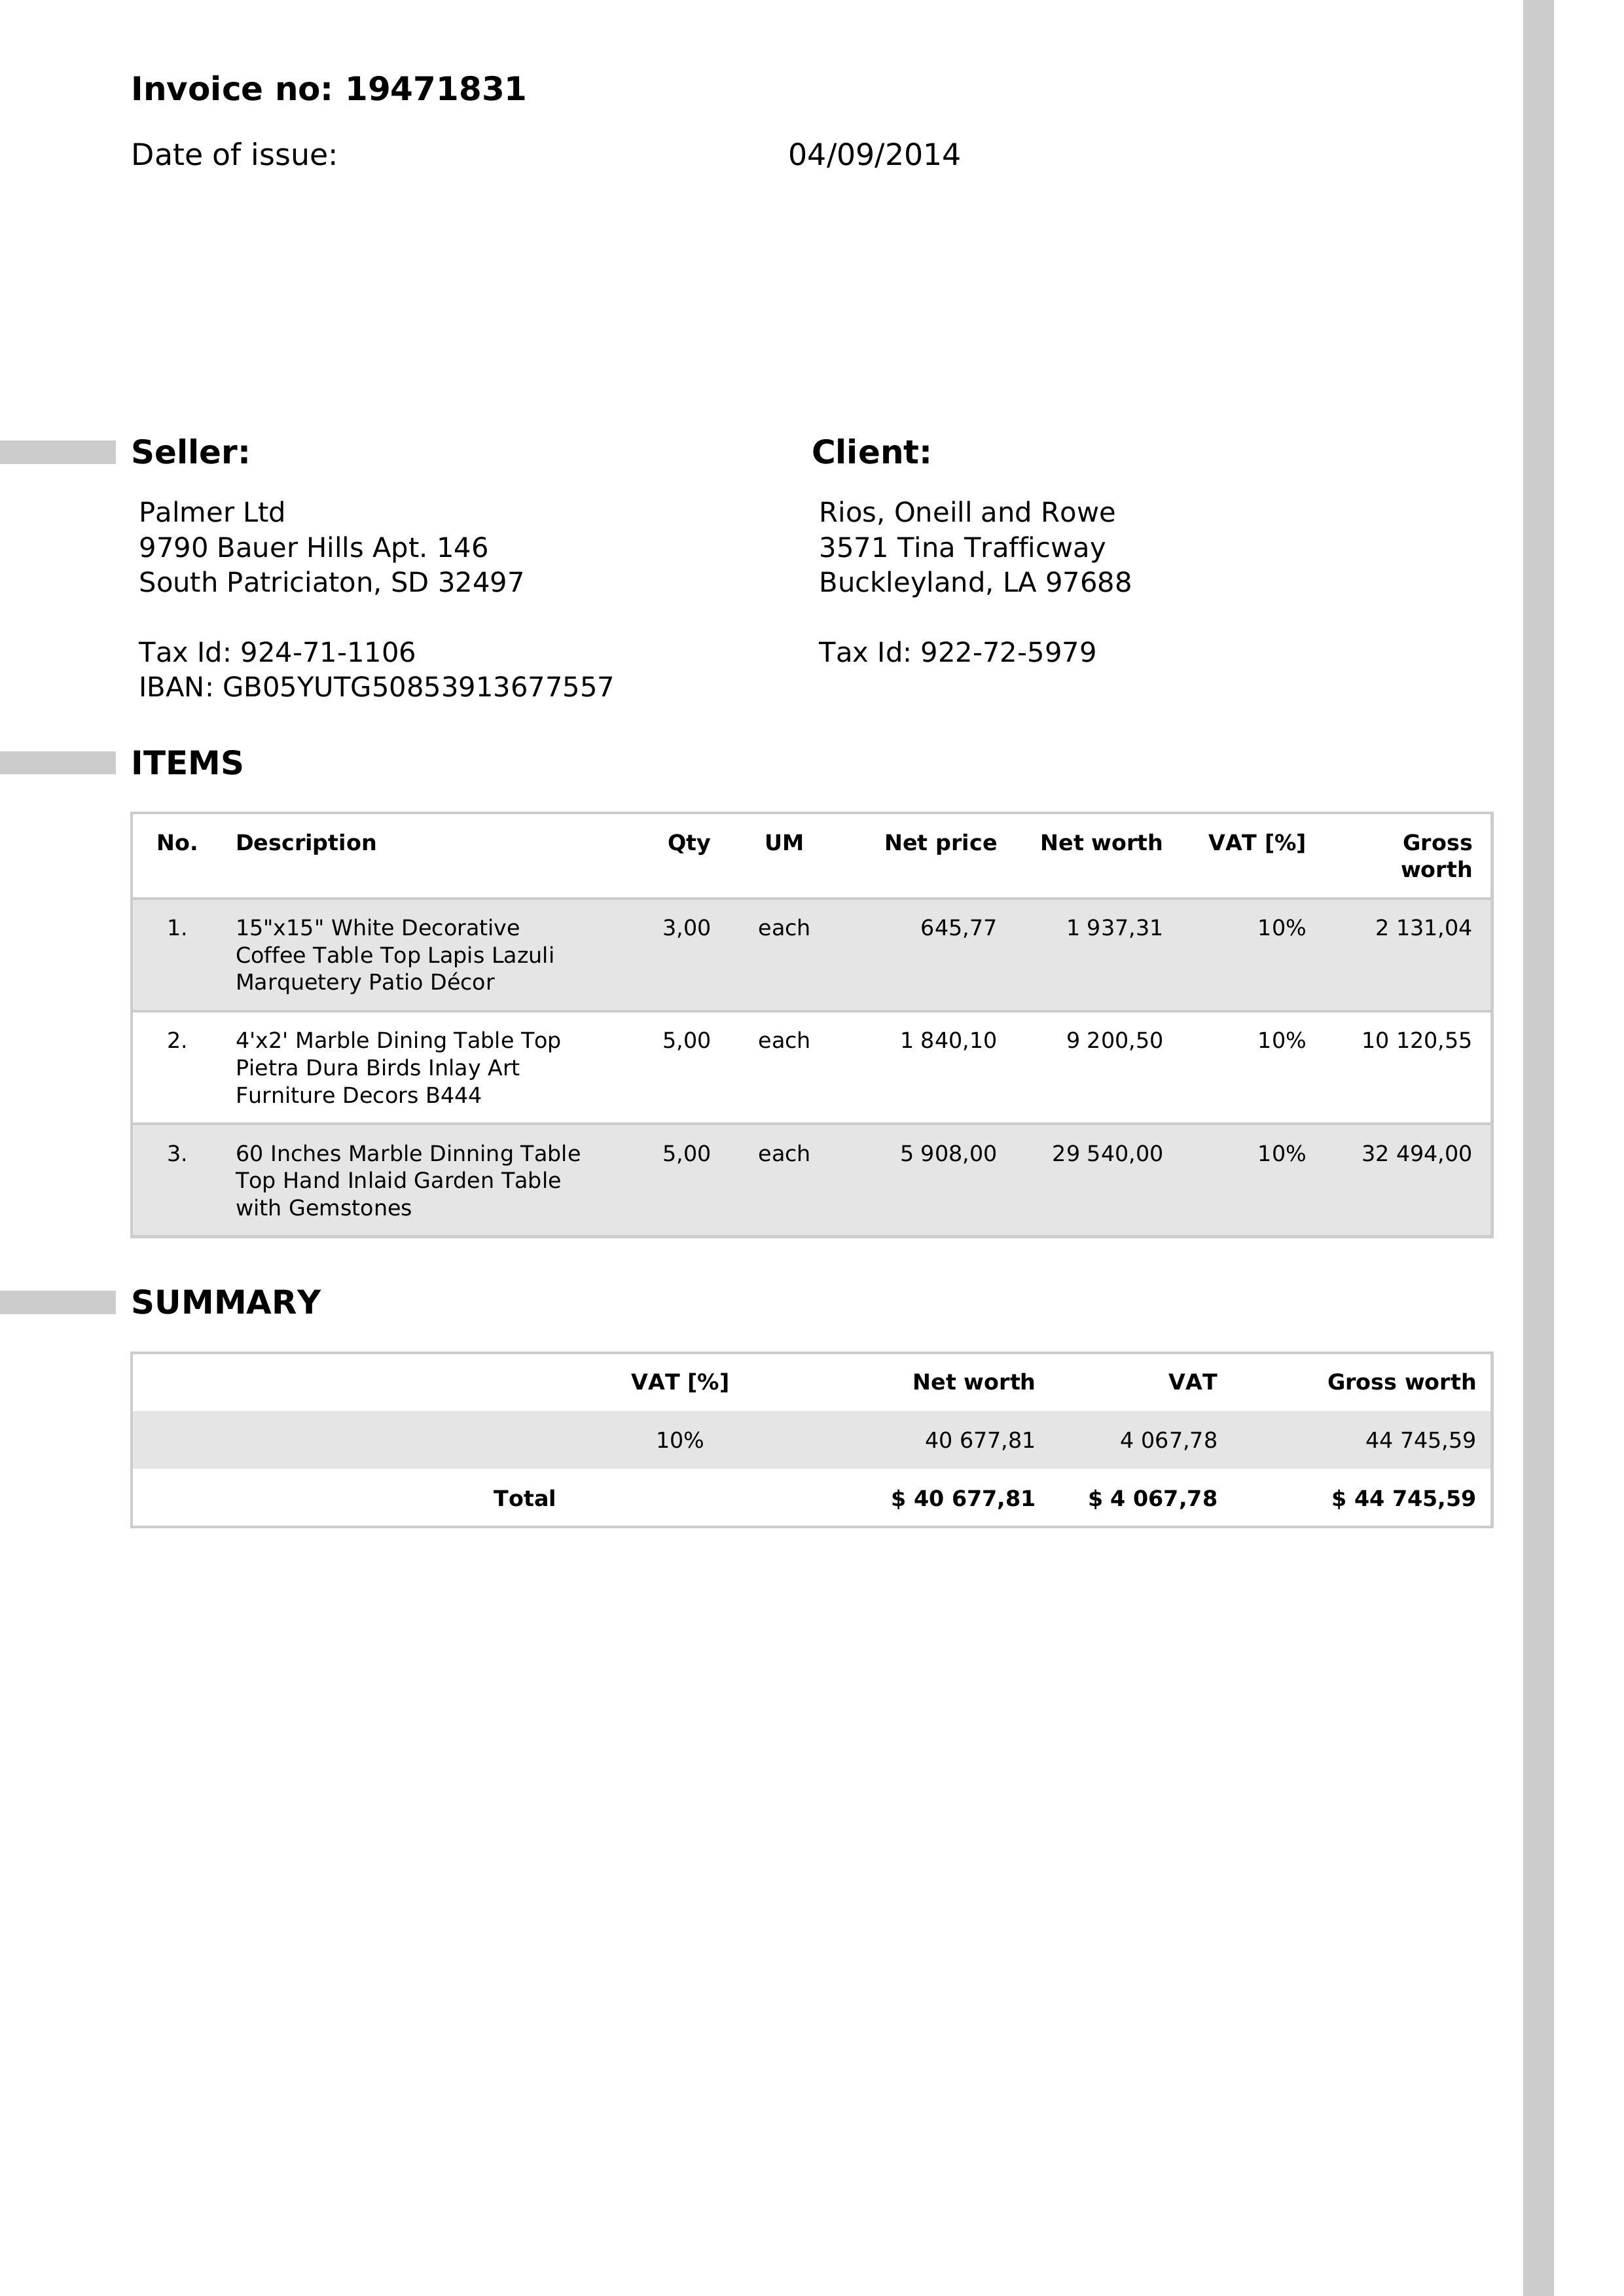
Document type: Invoice